Question: How does the patient history play a role?
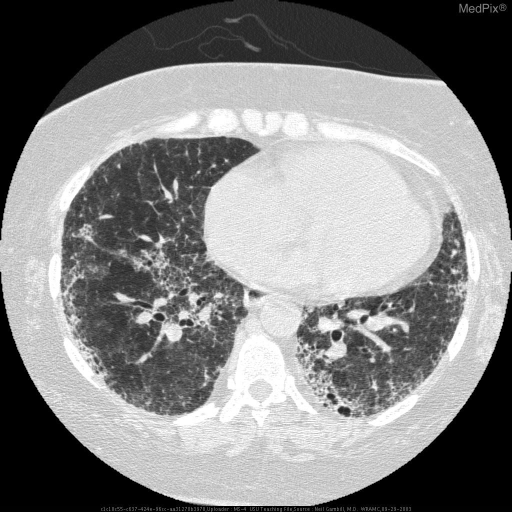
Answer: The patient's history of 55 year old white female with PMH of HTN, CHF, PE, Anti-phoshpolipid antibody syndrome, admitted for 3mo Hx of SOB, acutely worsening over past week, now with O2 saturation of 75% at rest. is key in understanding the case.